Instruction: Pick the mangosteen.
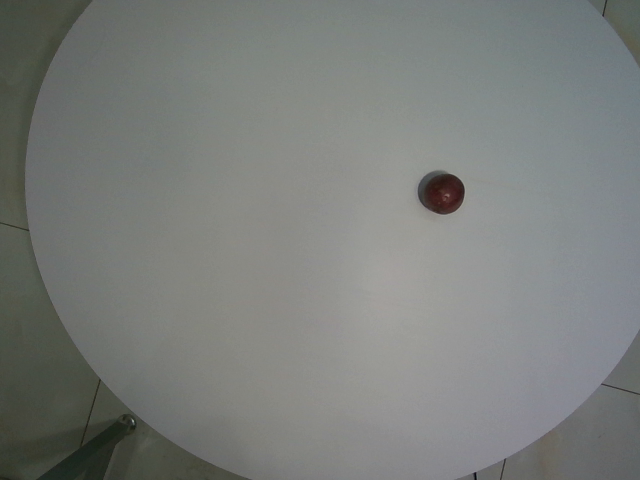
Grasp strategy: vertical